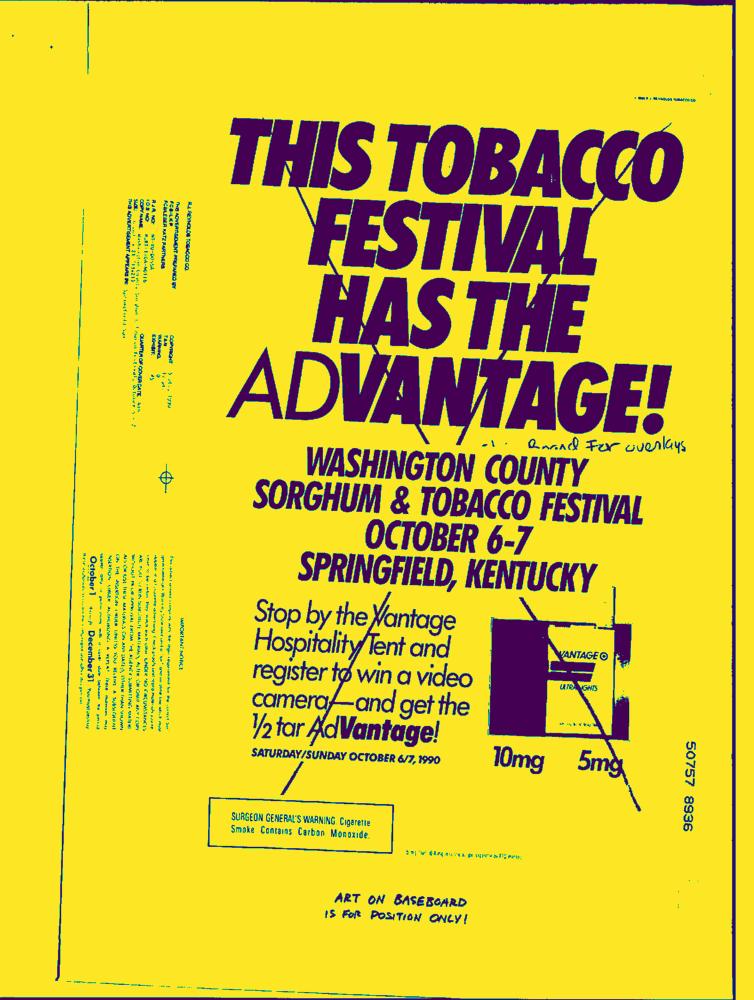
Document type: AD